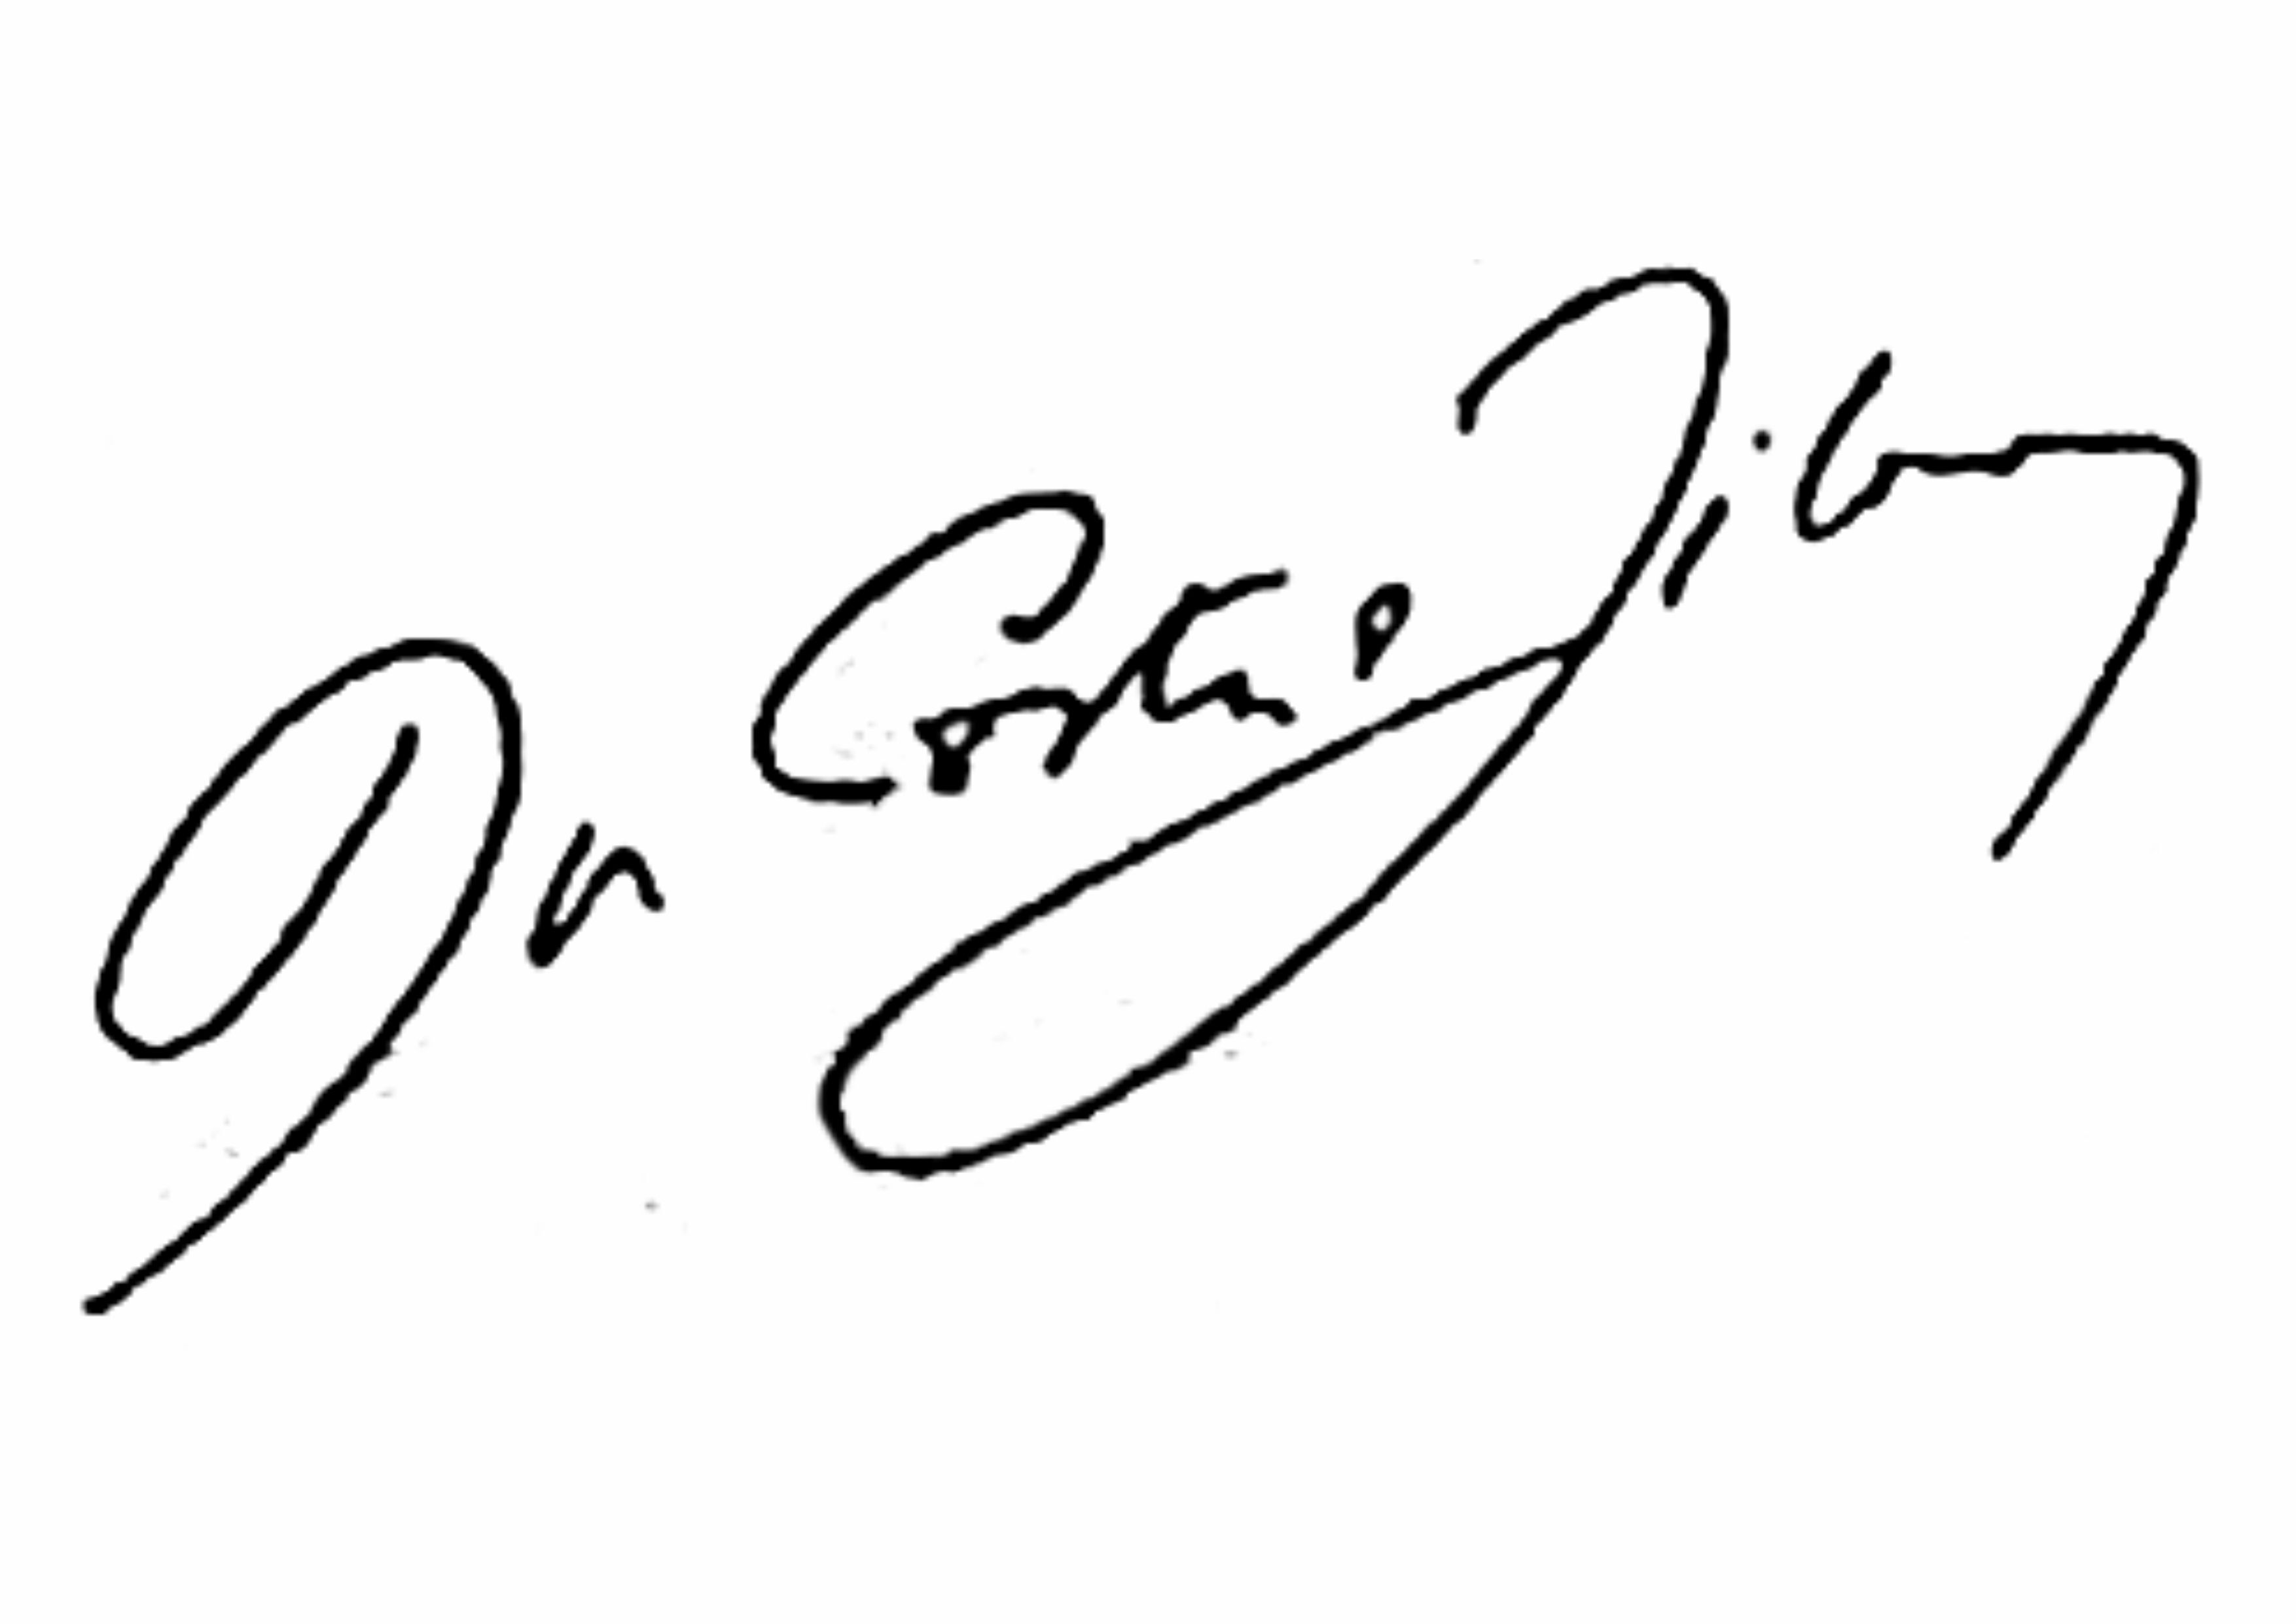
Signature of: antônio francisco da costa e silva